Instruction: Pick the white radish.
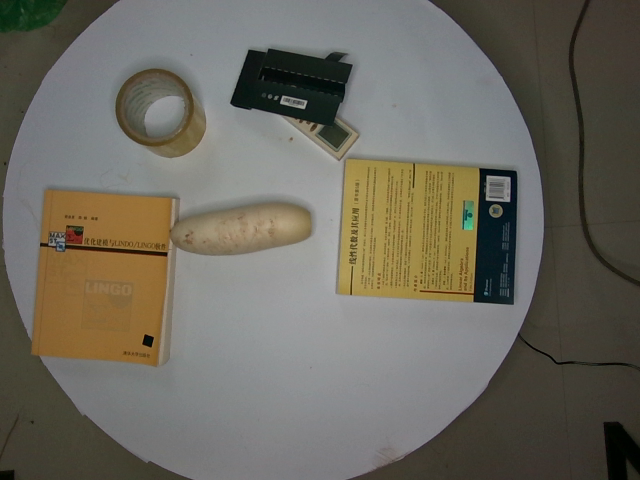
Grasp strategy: vertical